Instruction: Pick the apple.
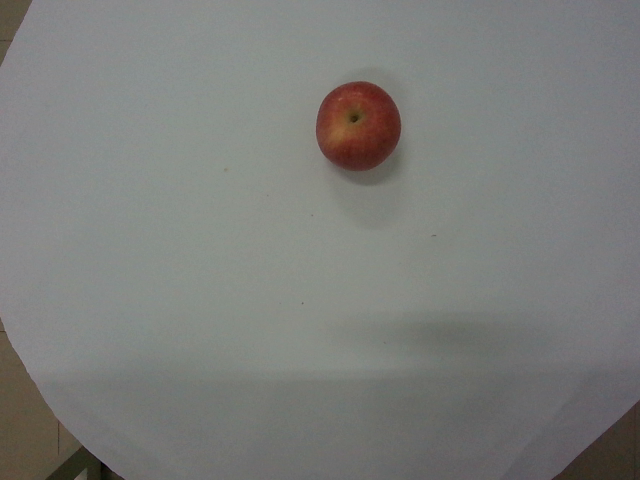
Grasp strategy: vertical